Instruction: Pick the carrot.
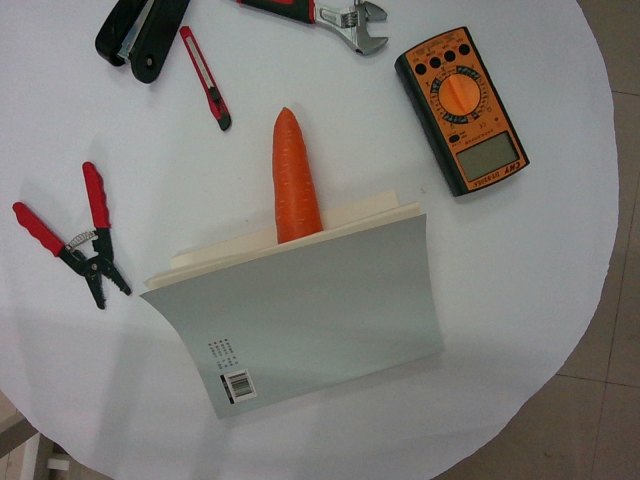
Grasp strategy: vertical